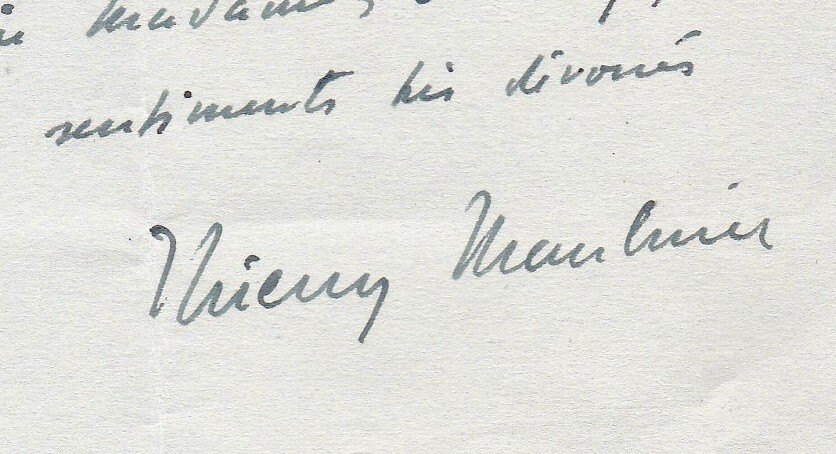
Signature of: thierry maulnier